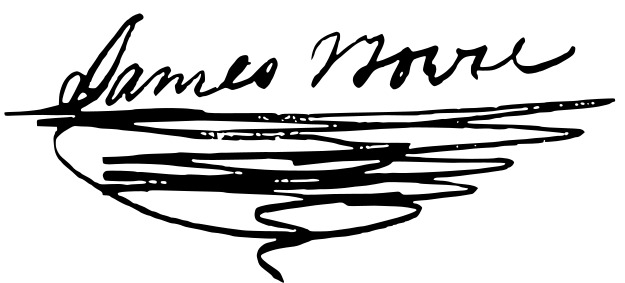
Signature of: james bowie